Question: What is the name of the tenant mentioned in the document?
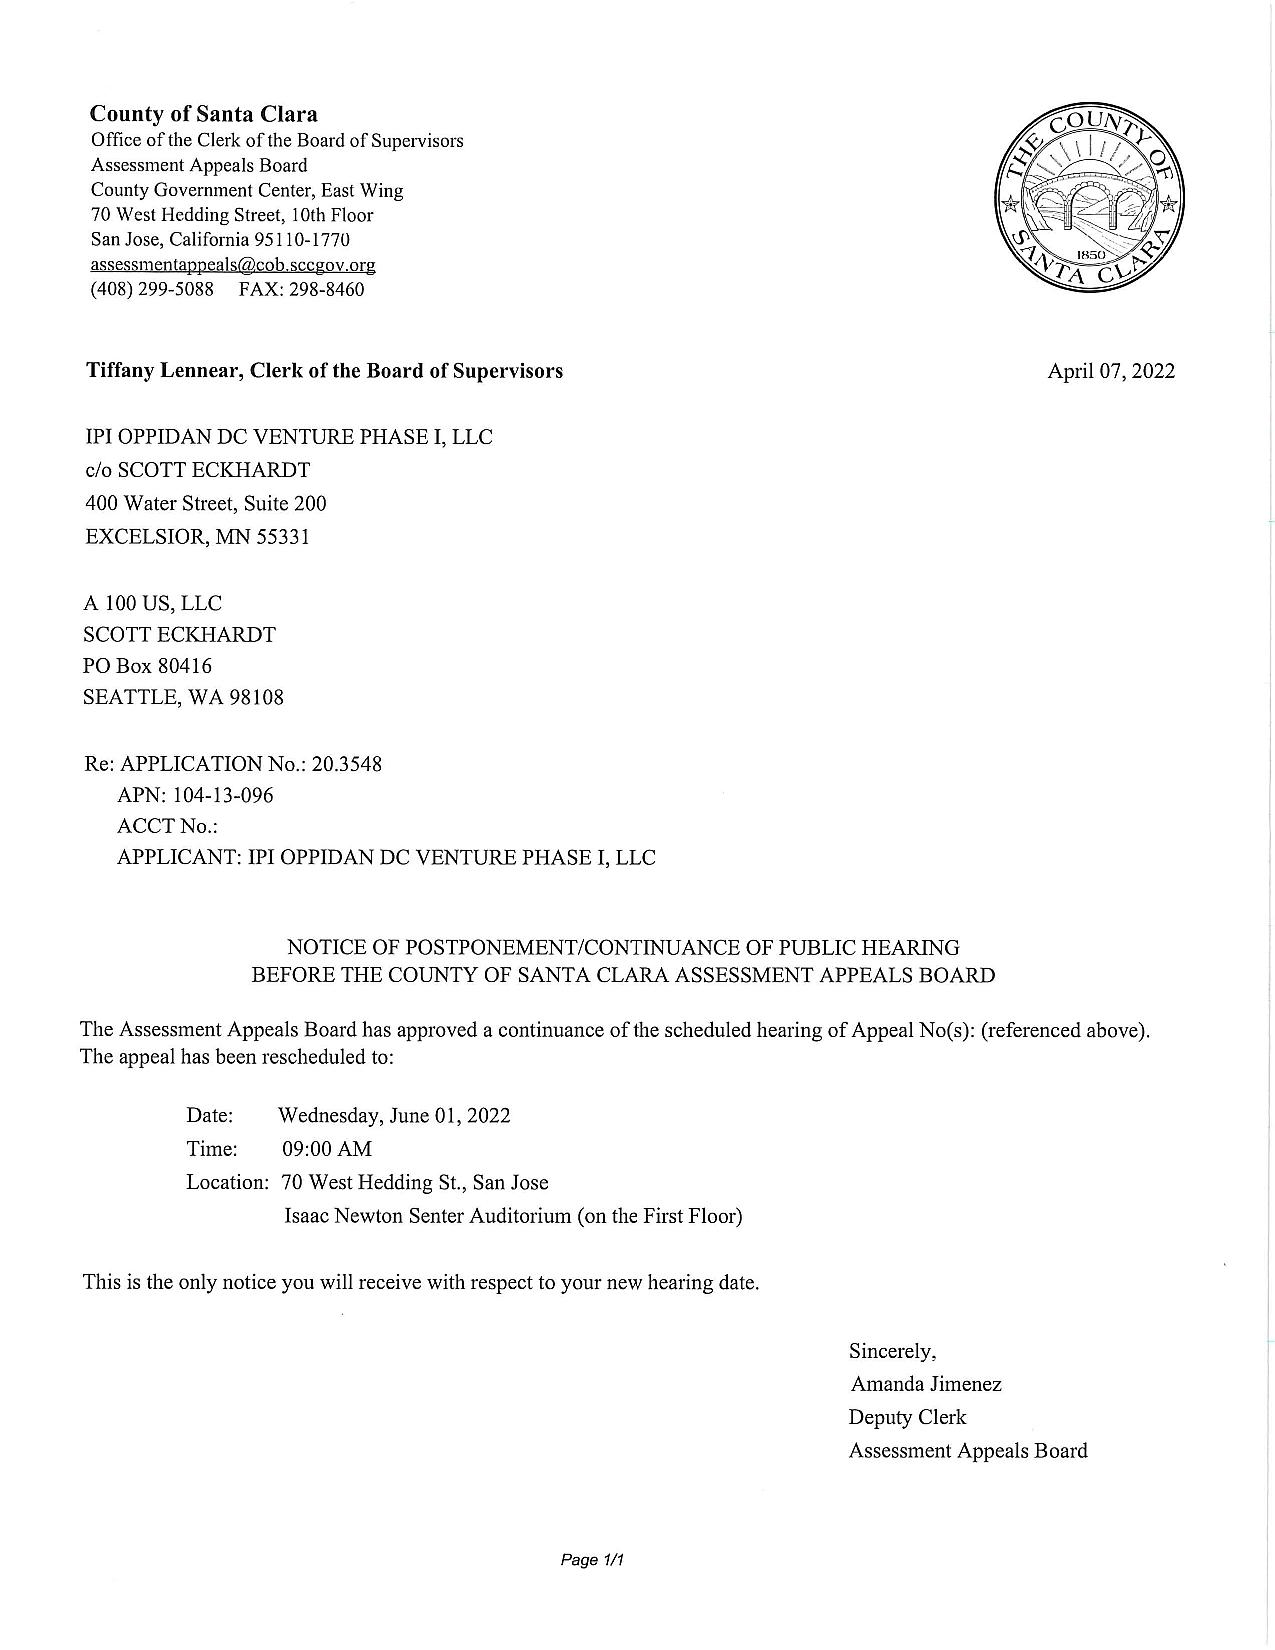
Answer: "IPI OPPIDAN DC VENTURE PHASE I, LLC"